Question: Explain the disease:
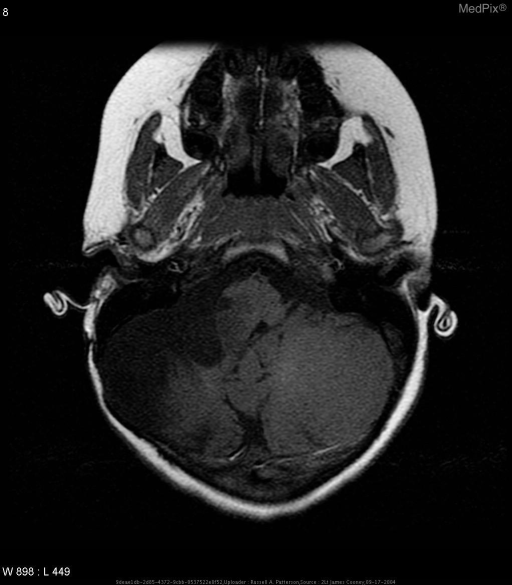
Answer: The disease is discussed as: Tumors of the posterior fossa are the most common brain tumor in children between 2 and 15 yrs.  They often present with symptoms of hydrocephalus (e.g. headache, vomiting and vertigo), cranial nerve or cerebellar symptoms (e.g. ataxia).  Obstruction of the fourth ventricle leading to hydrocephalus is not uncommon.

Cerebellar signs may be unilateral or axial depending on involvement of the vermis or a single hemisphere.  Astrocytomas and medulloblastomas are the most common posterior fossa tumors in children and present with similar frequency.  Ependymomas and hemangioblastomas (adults) are also commonly seen in the posterior fossa.

Astrocytomas are the most common intraaxial neoplasms. Pilocytic astrocytomas are, by definition, low-grade (WHO grade I) tumors.  They are well circumscribed lesions and may be cystic, solid or both.  The cystic form is seen in greater than 75% of lesions and has a classic appearance of a mural nodule in a cyst.

With MRI, the mural tumor nodule appears iso- or hypointense on T1-weighted images and iso- to hyperintense on T2-weight images.  The cyst wall does not consist of tumor cells and thus will not enhance on CT or MRI.  Complete resection is often curative, however solid tumors may not be as amenable to resection if the fourth ventricle is involved.